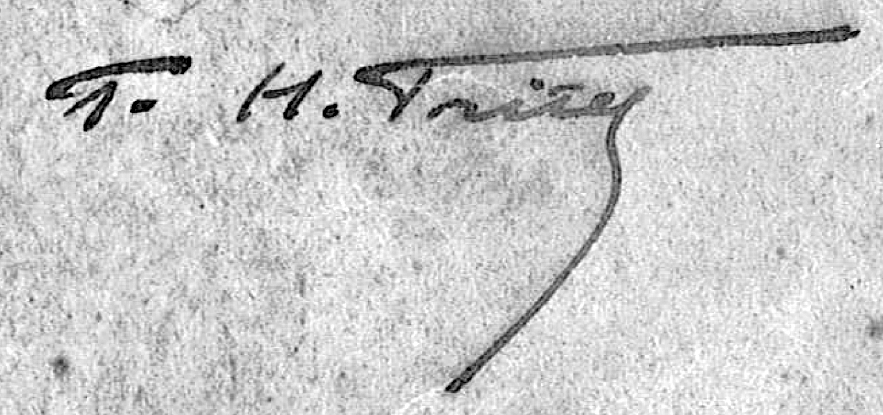
Signature of: paul honoré fritel